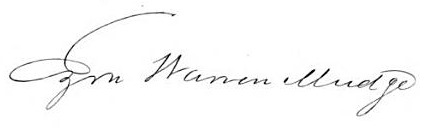
Signature of: ezra w mudge